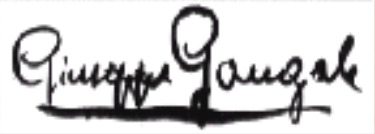
Signature of: giuseppe gangale